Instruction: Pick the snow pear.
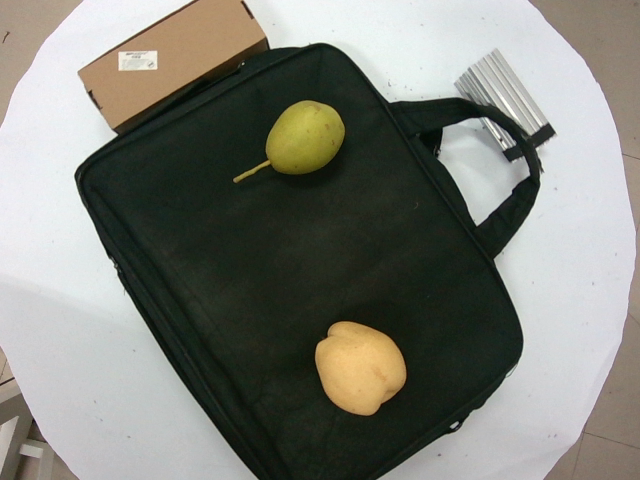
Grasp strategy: vertical